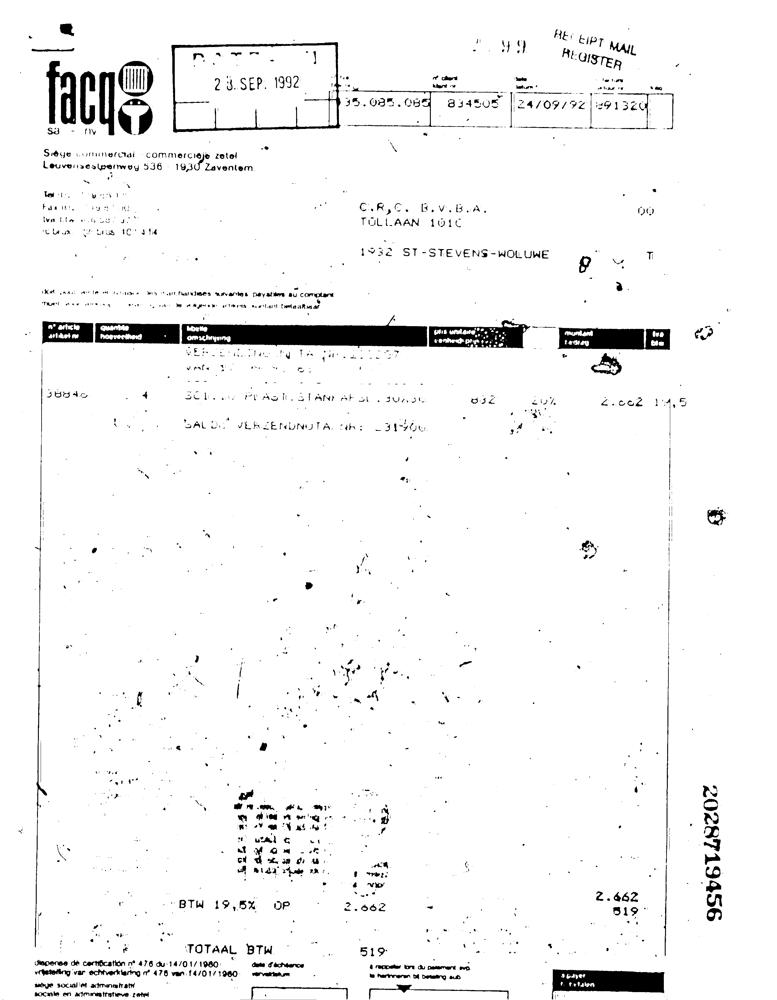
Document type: Invoice